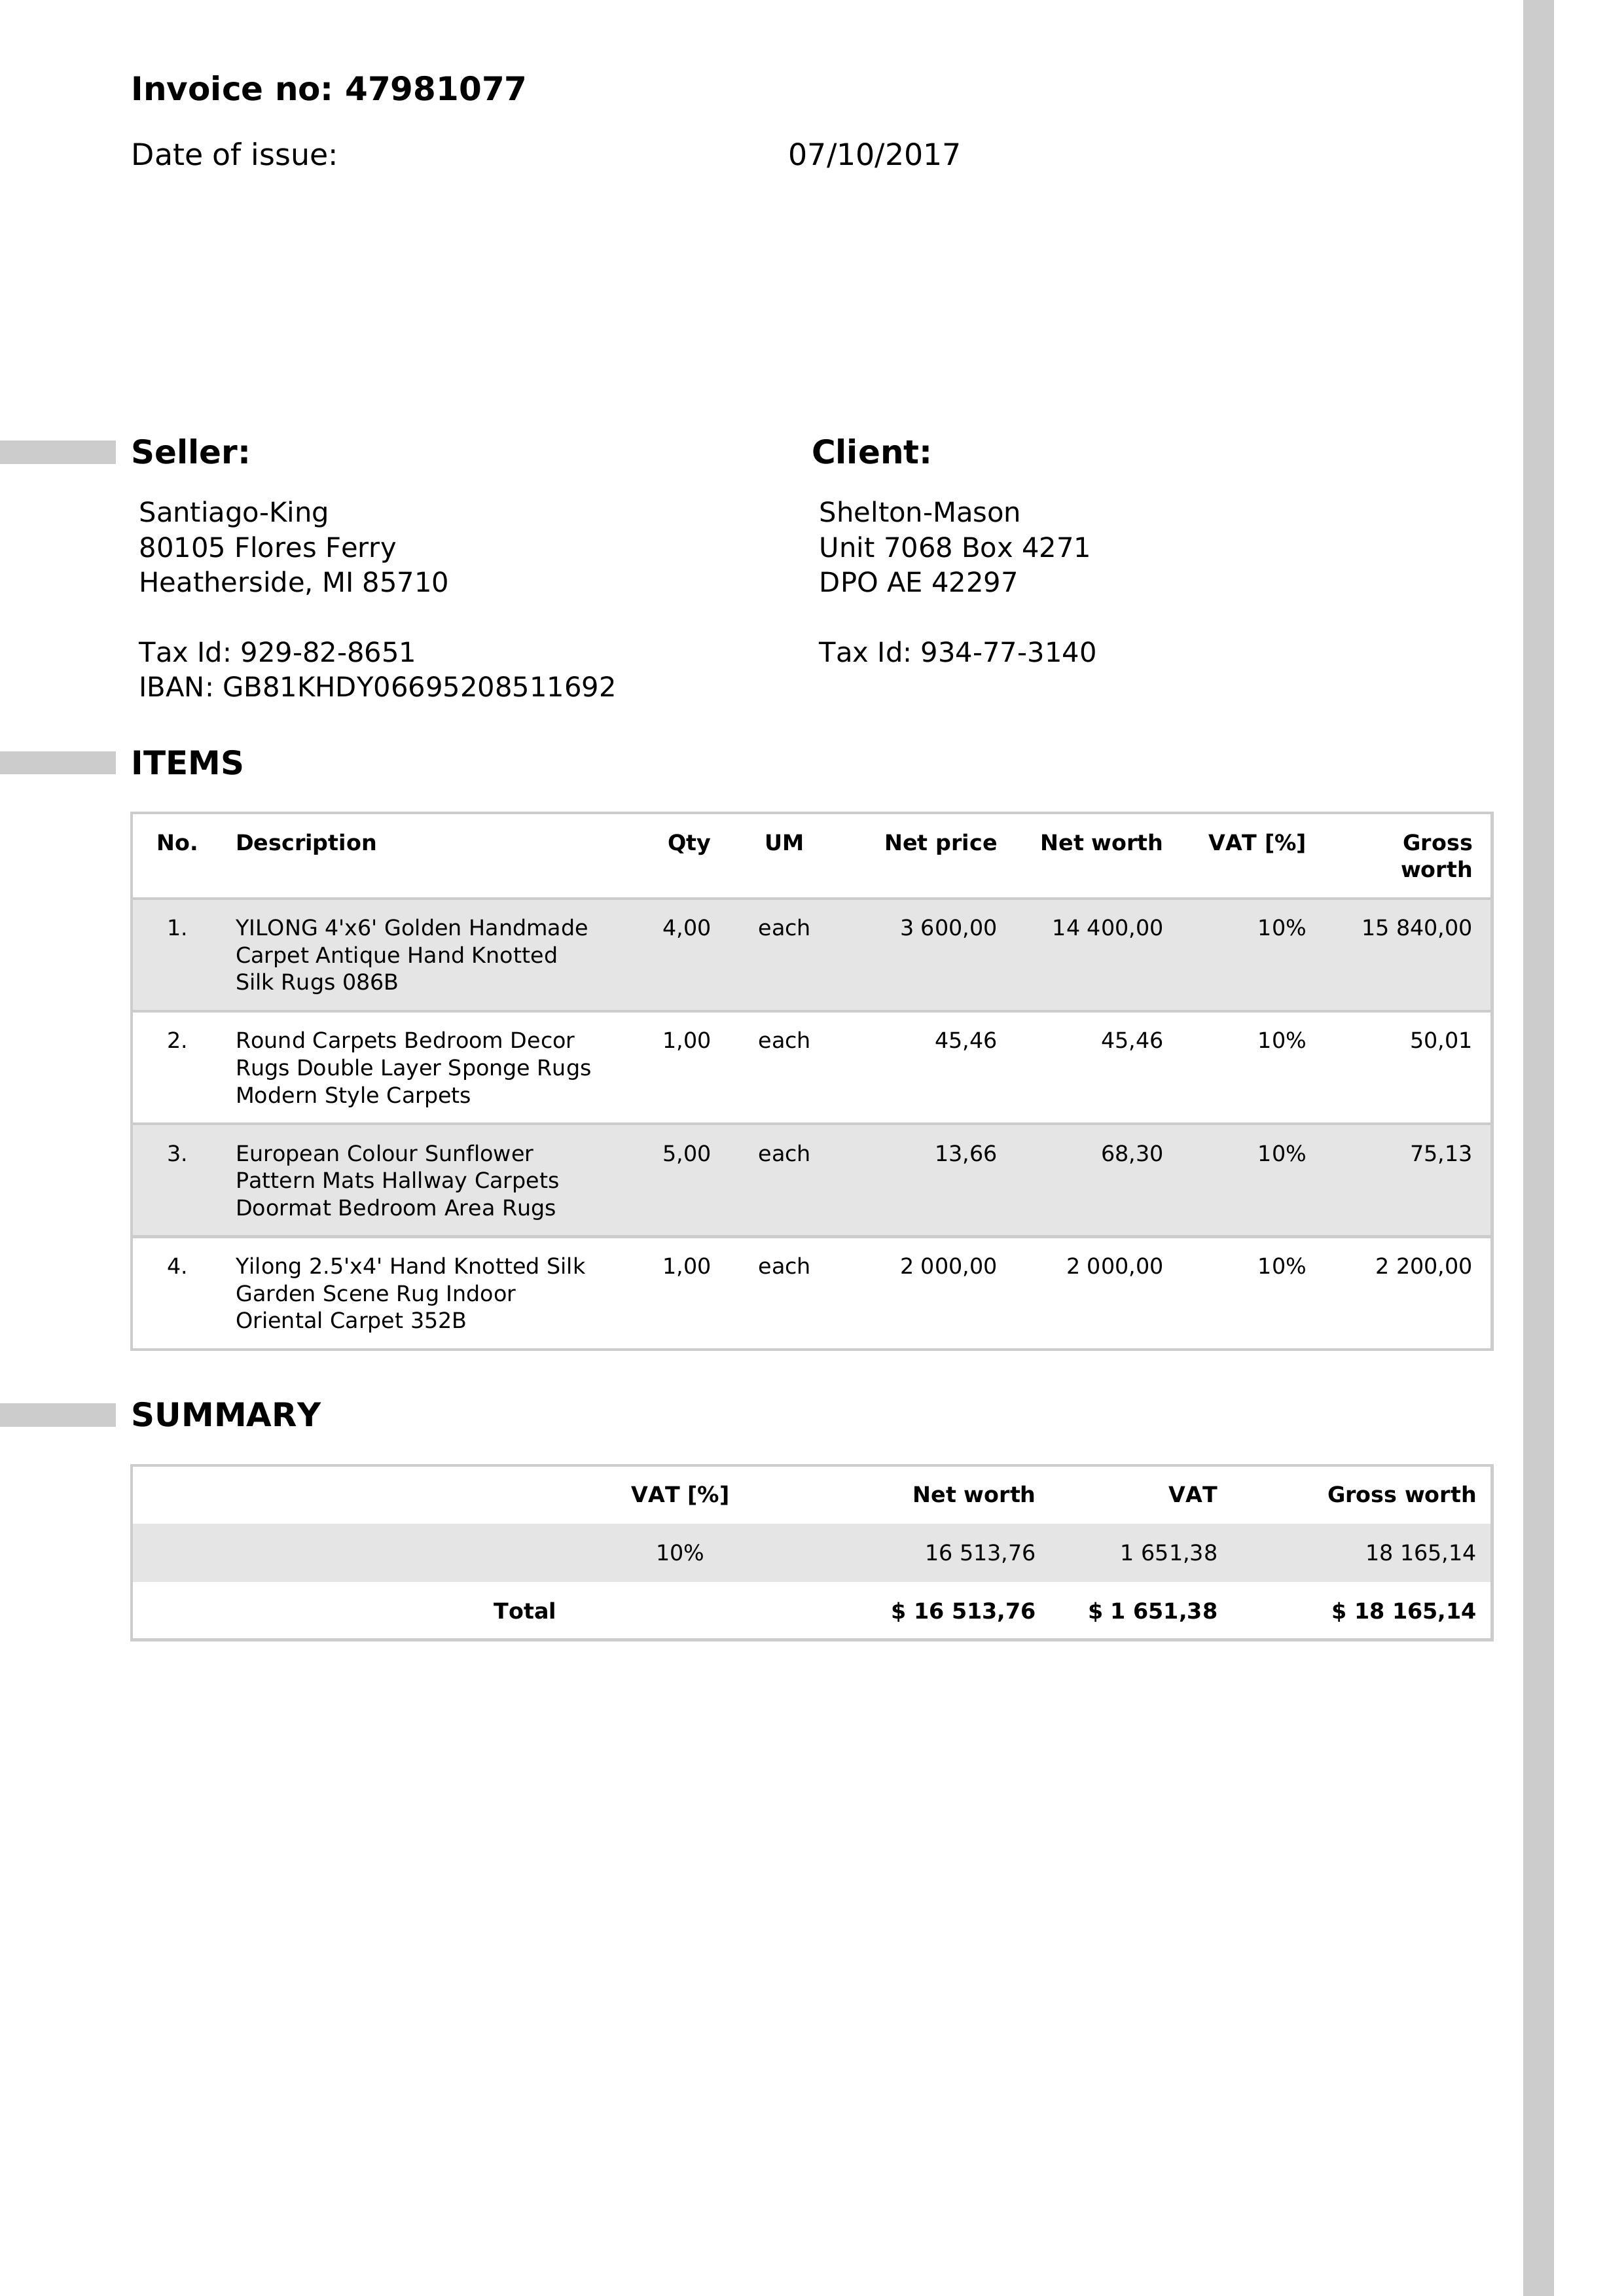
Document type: Invoice